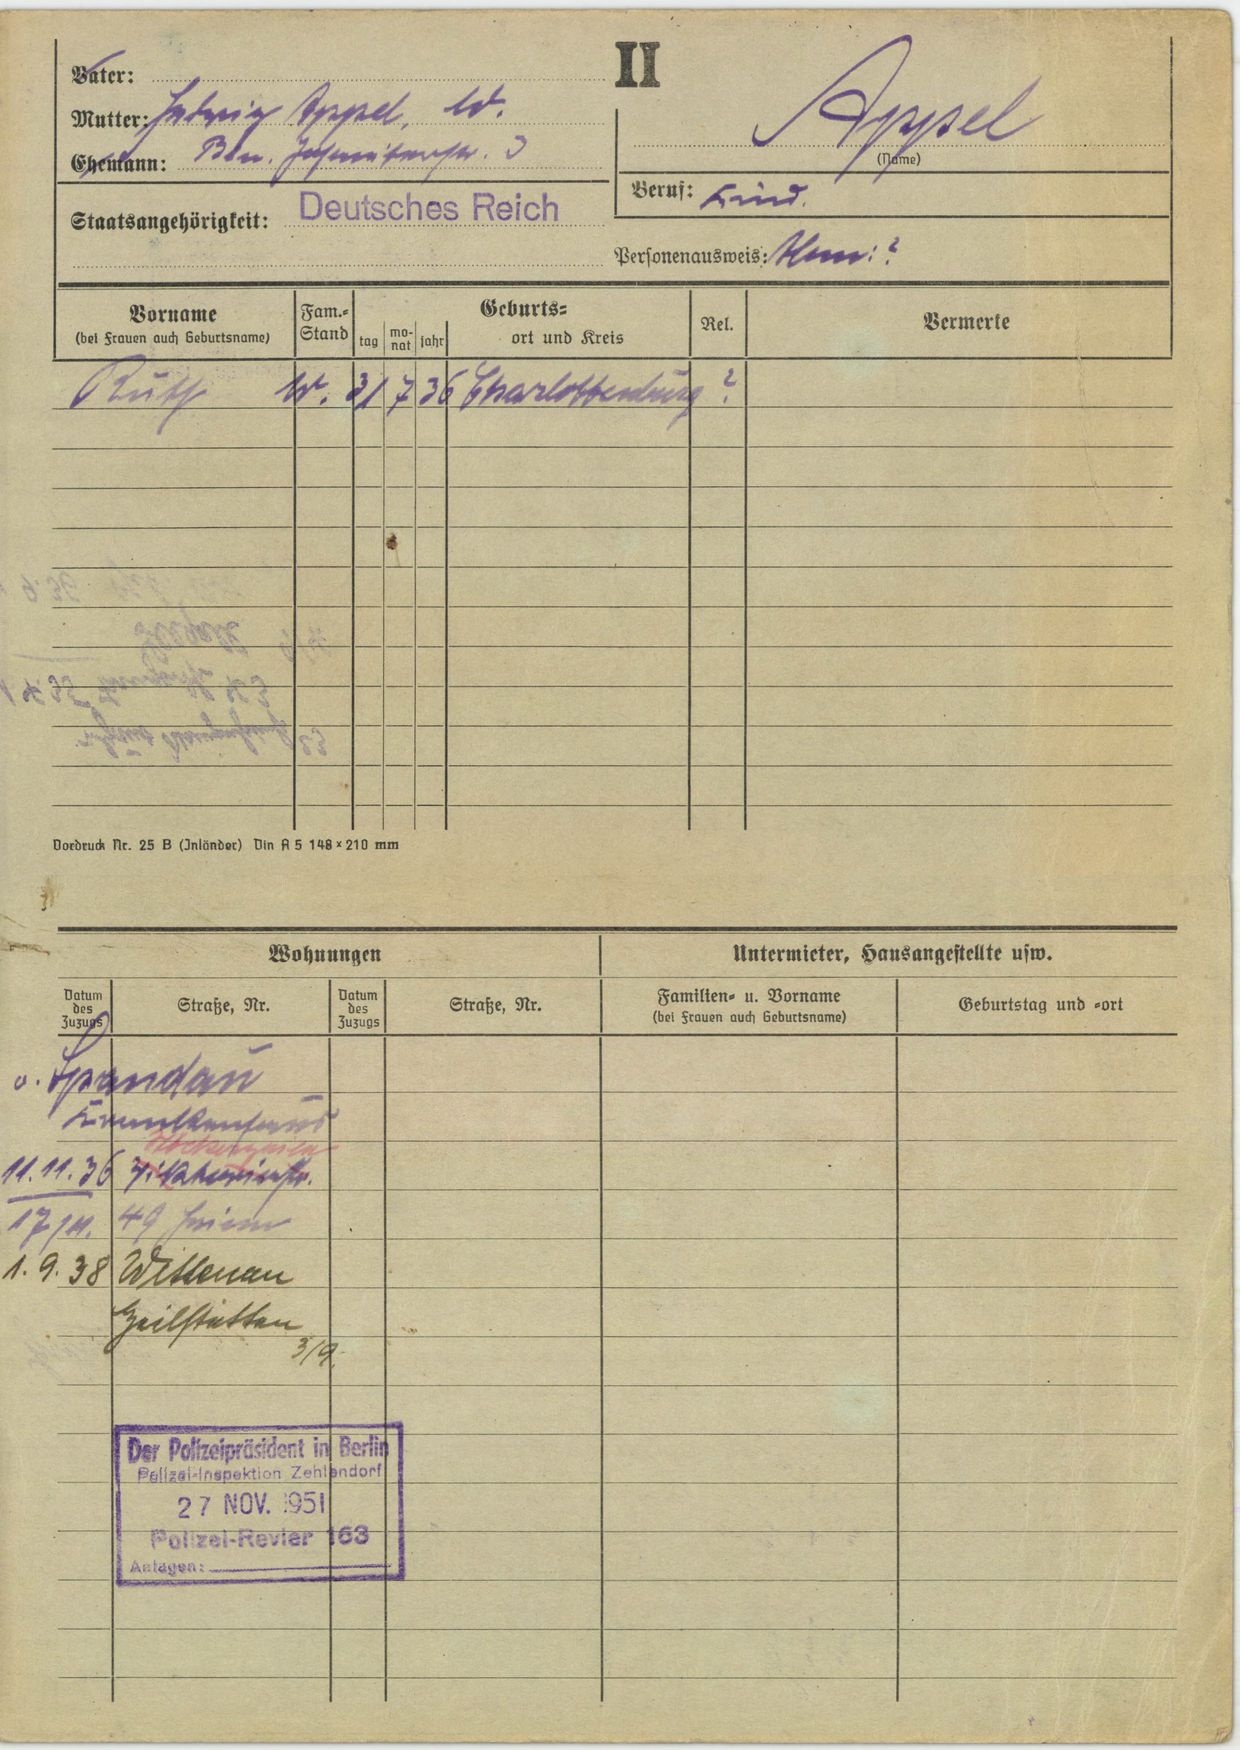
Appel